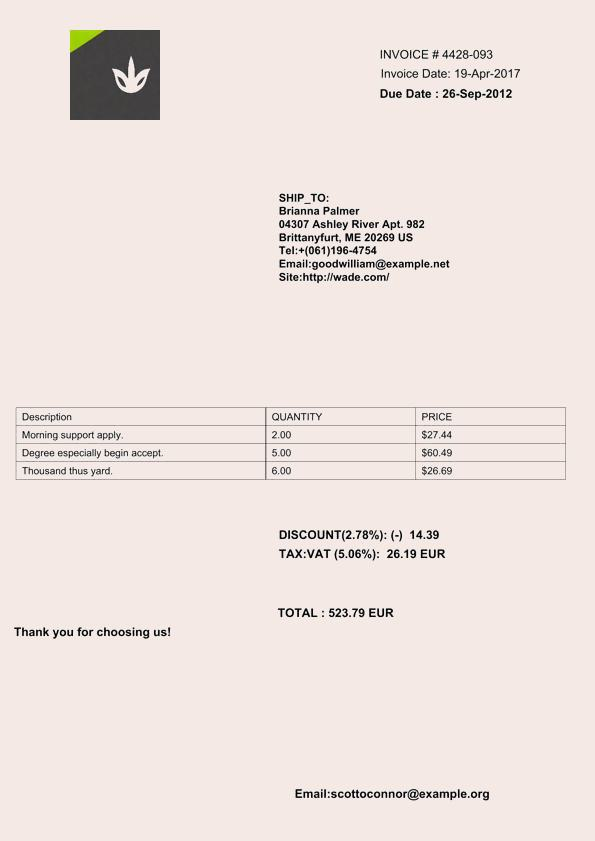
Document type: Invoice